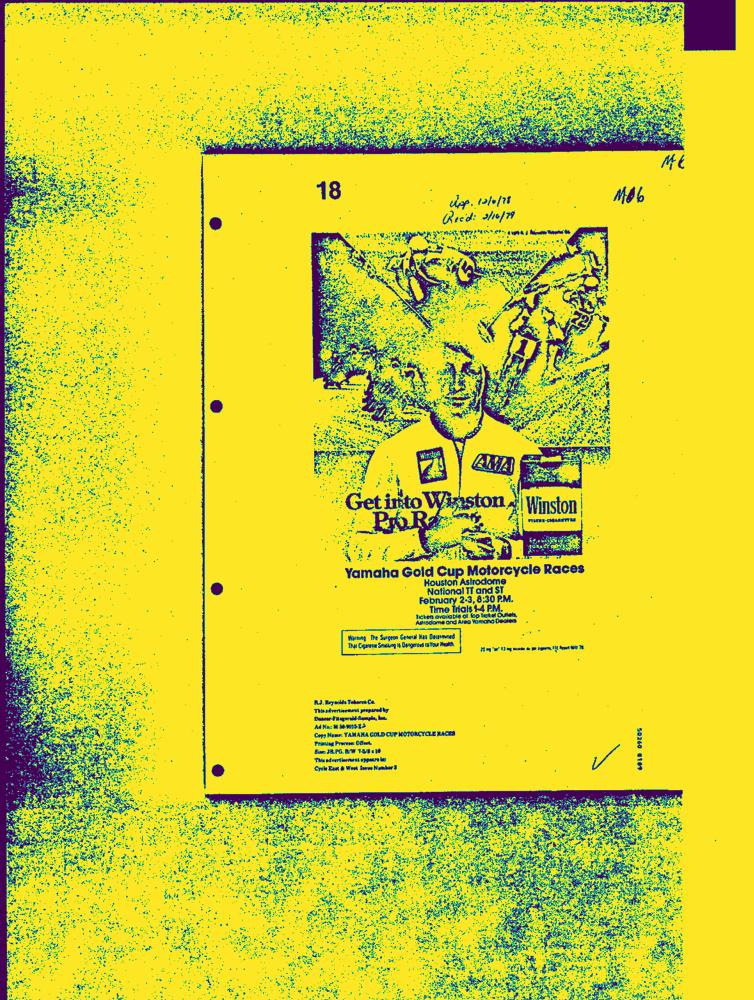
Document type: AD